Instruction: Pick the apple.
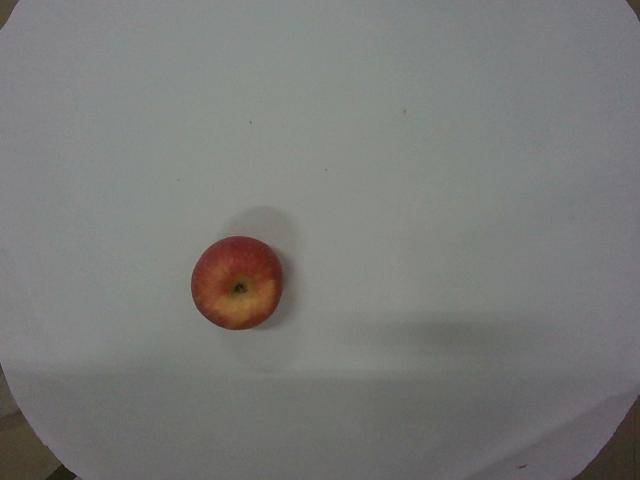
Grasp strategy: vertical